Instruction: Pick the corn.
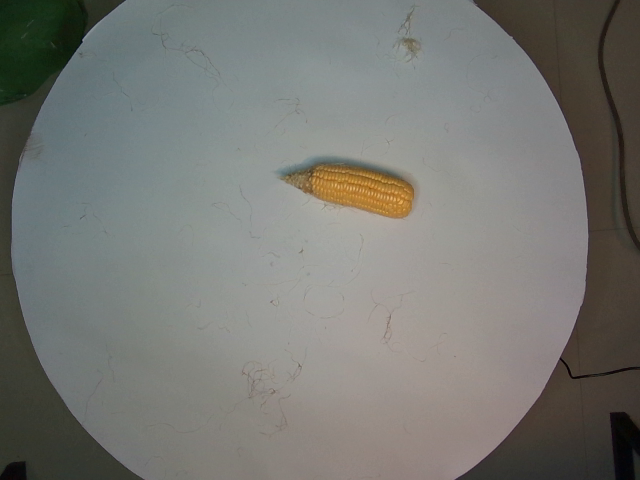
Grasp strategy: vertical